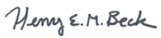
Signature of: henry beck